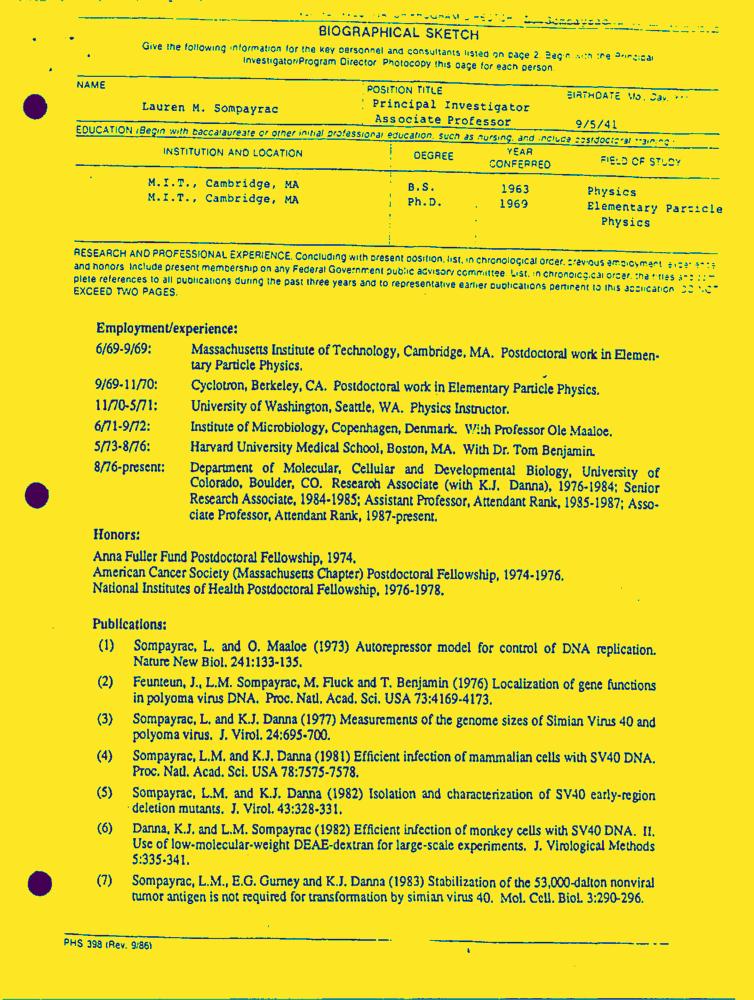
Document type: Resume-Doc